Question: What type of tax is indicated in the document, personal property or real estate?
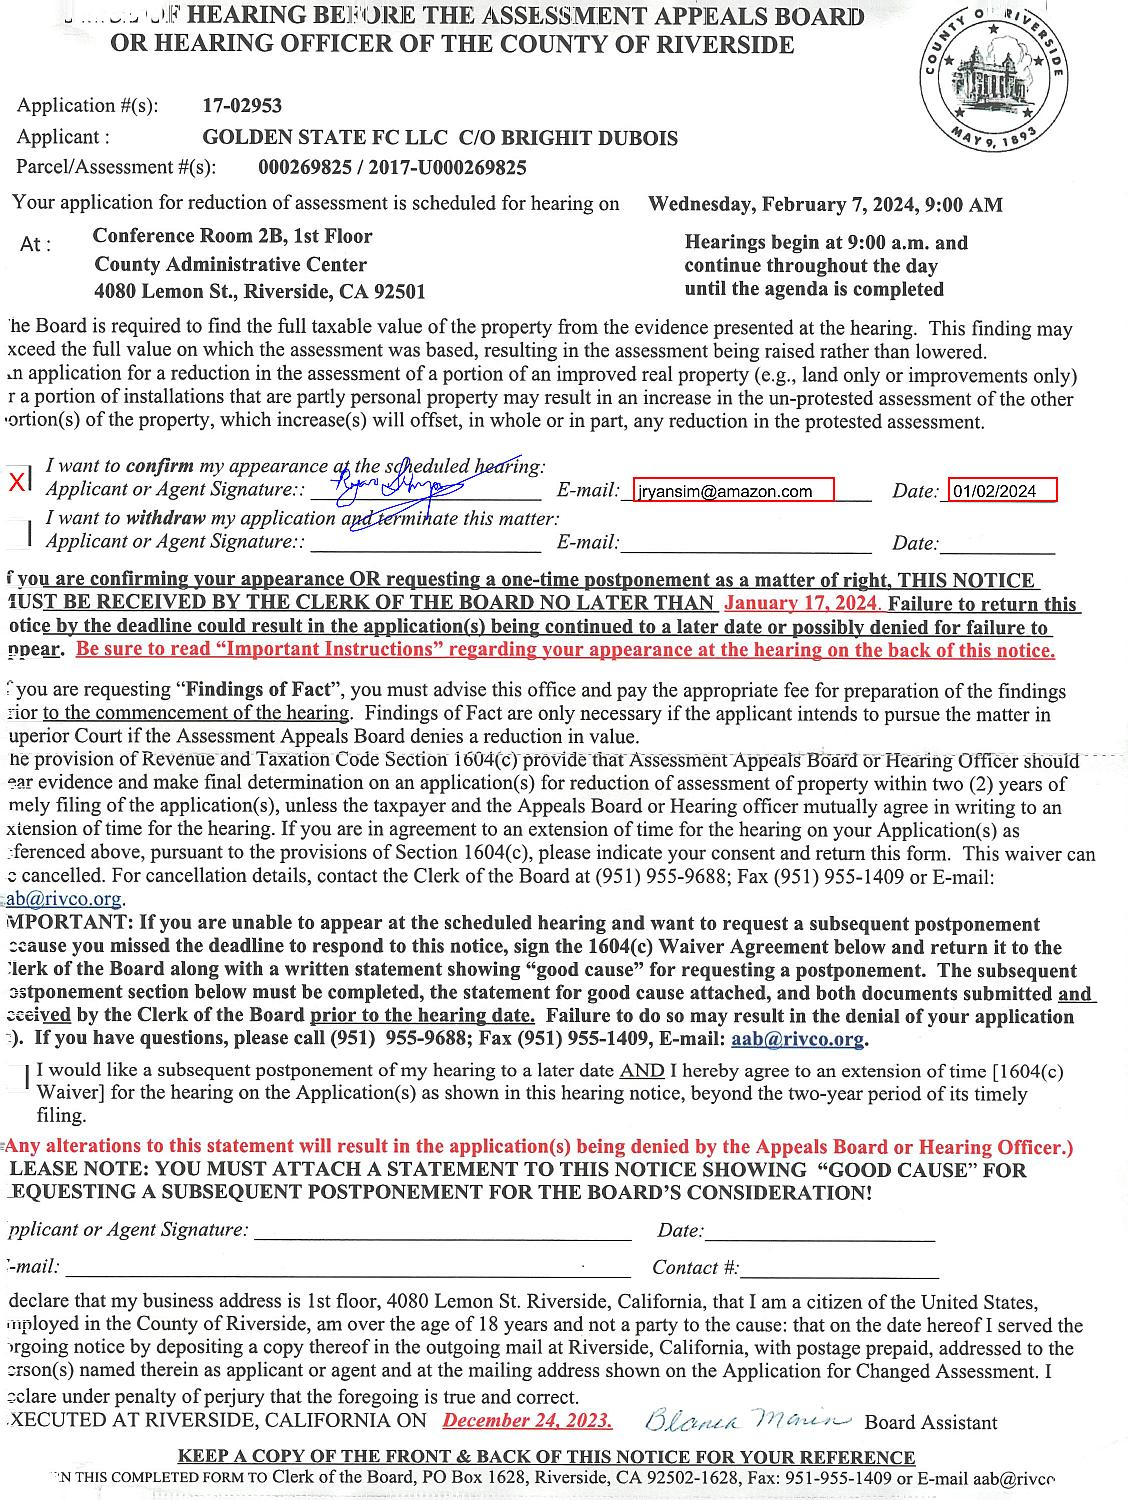
Answer: "Real Estate Tax"